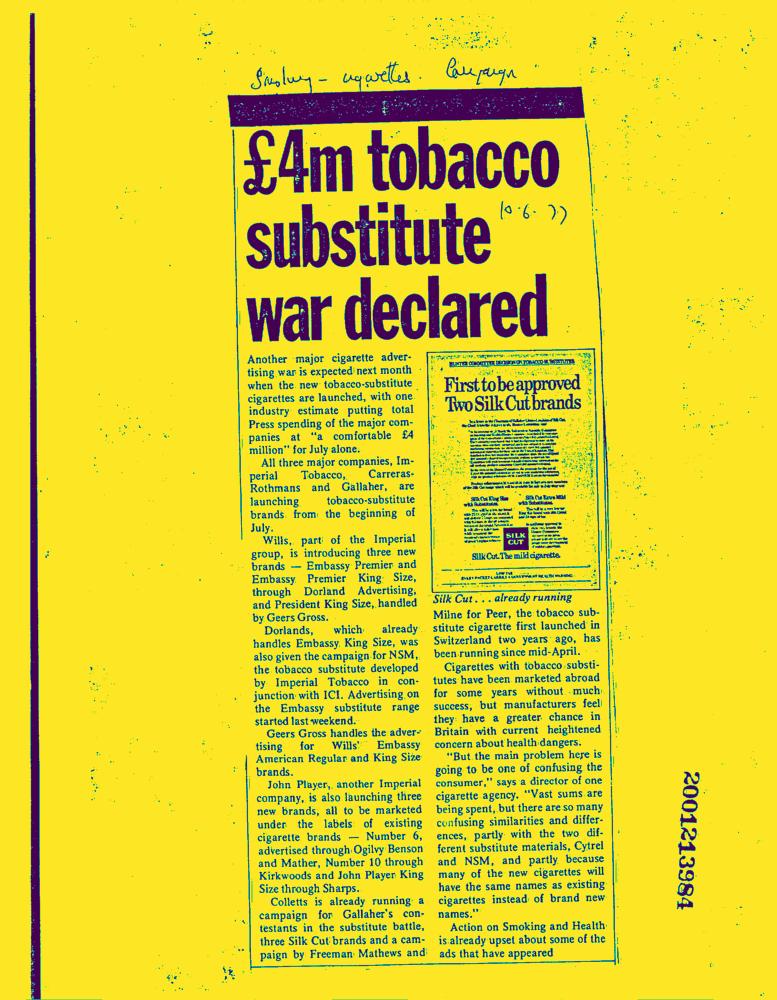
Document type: News-Article